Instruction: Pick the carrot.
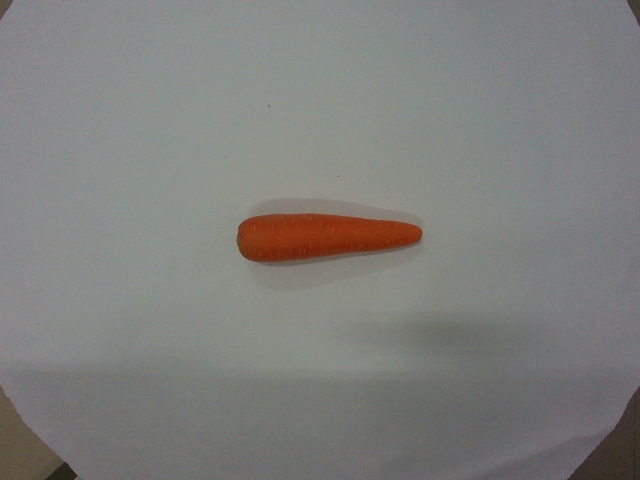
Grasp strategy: vertical